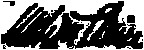
Signature of: calvin s brice